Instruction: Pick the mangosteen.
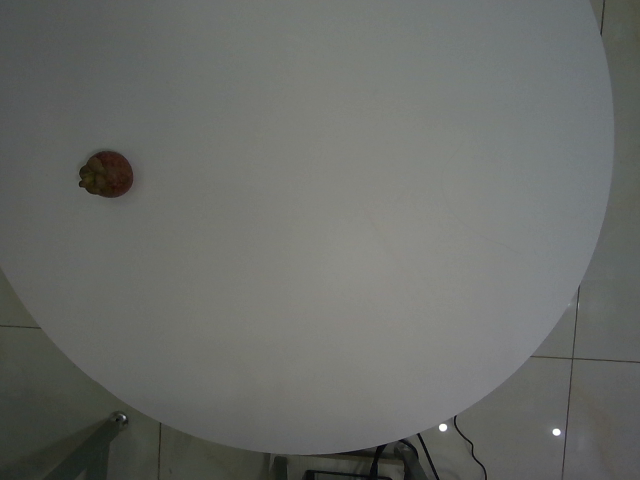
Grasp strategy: vertical